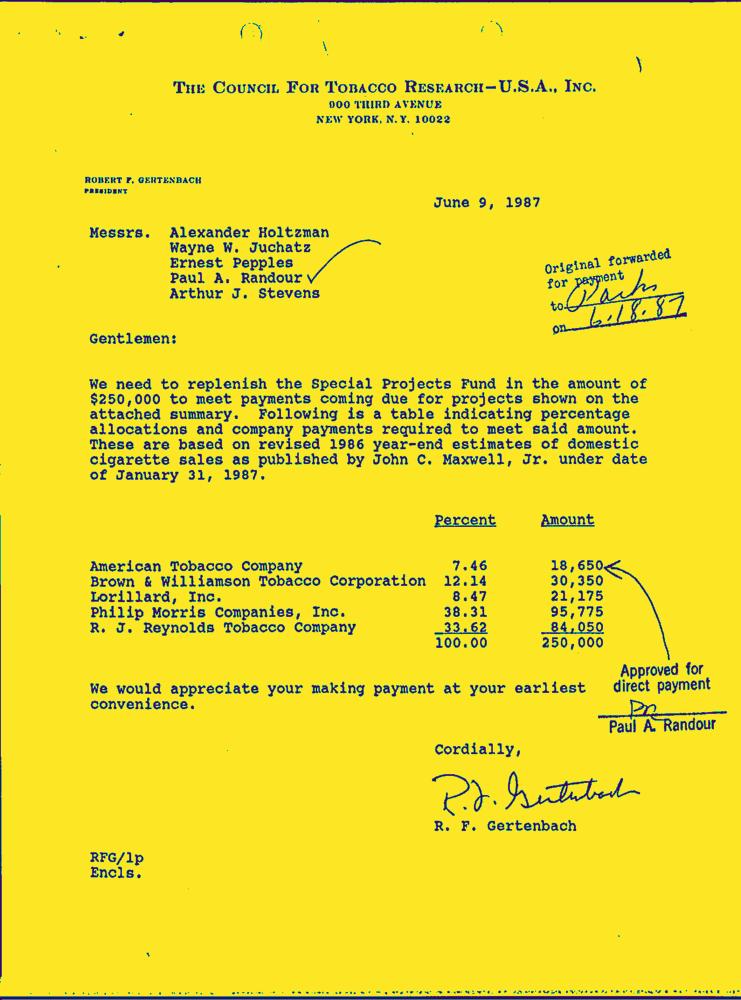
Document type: Letter-Doc